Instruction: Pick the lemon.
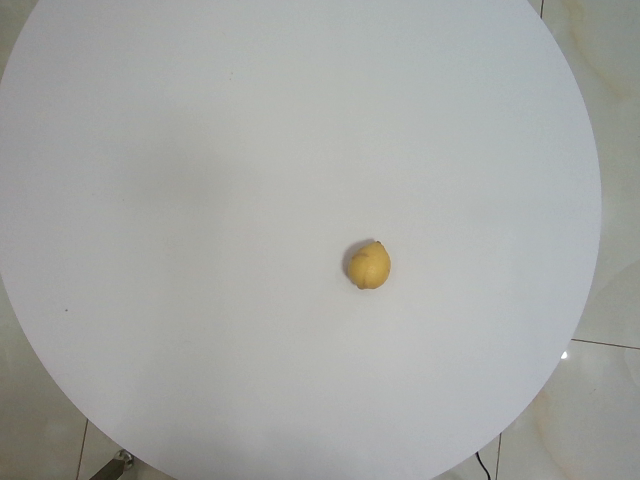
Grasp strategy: vertical